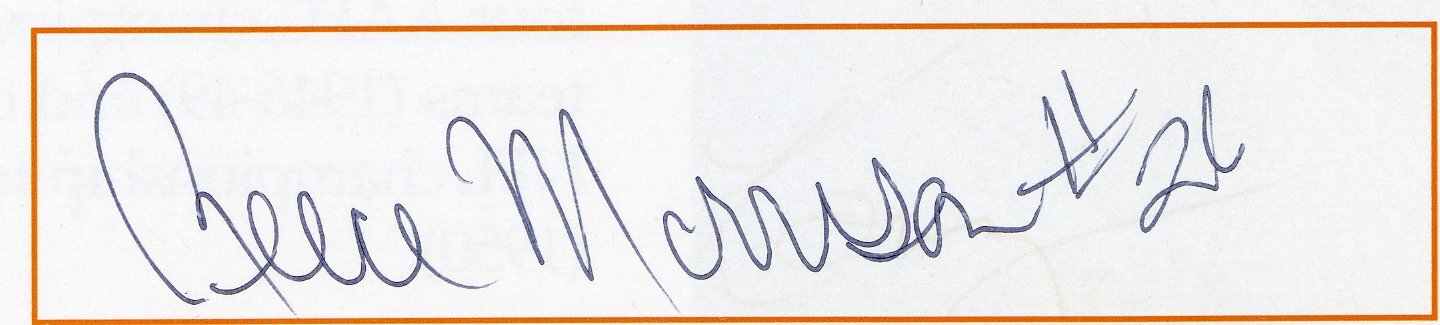
Signature of: reece morrison